Question: Can you provide the account number mentioned in the document?
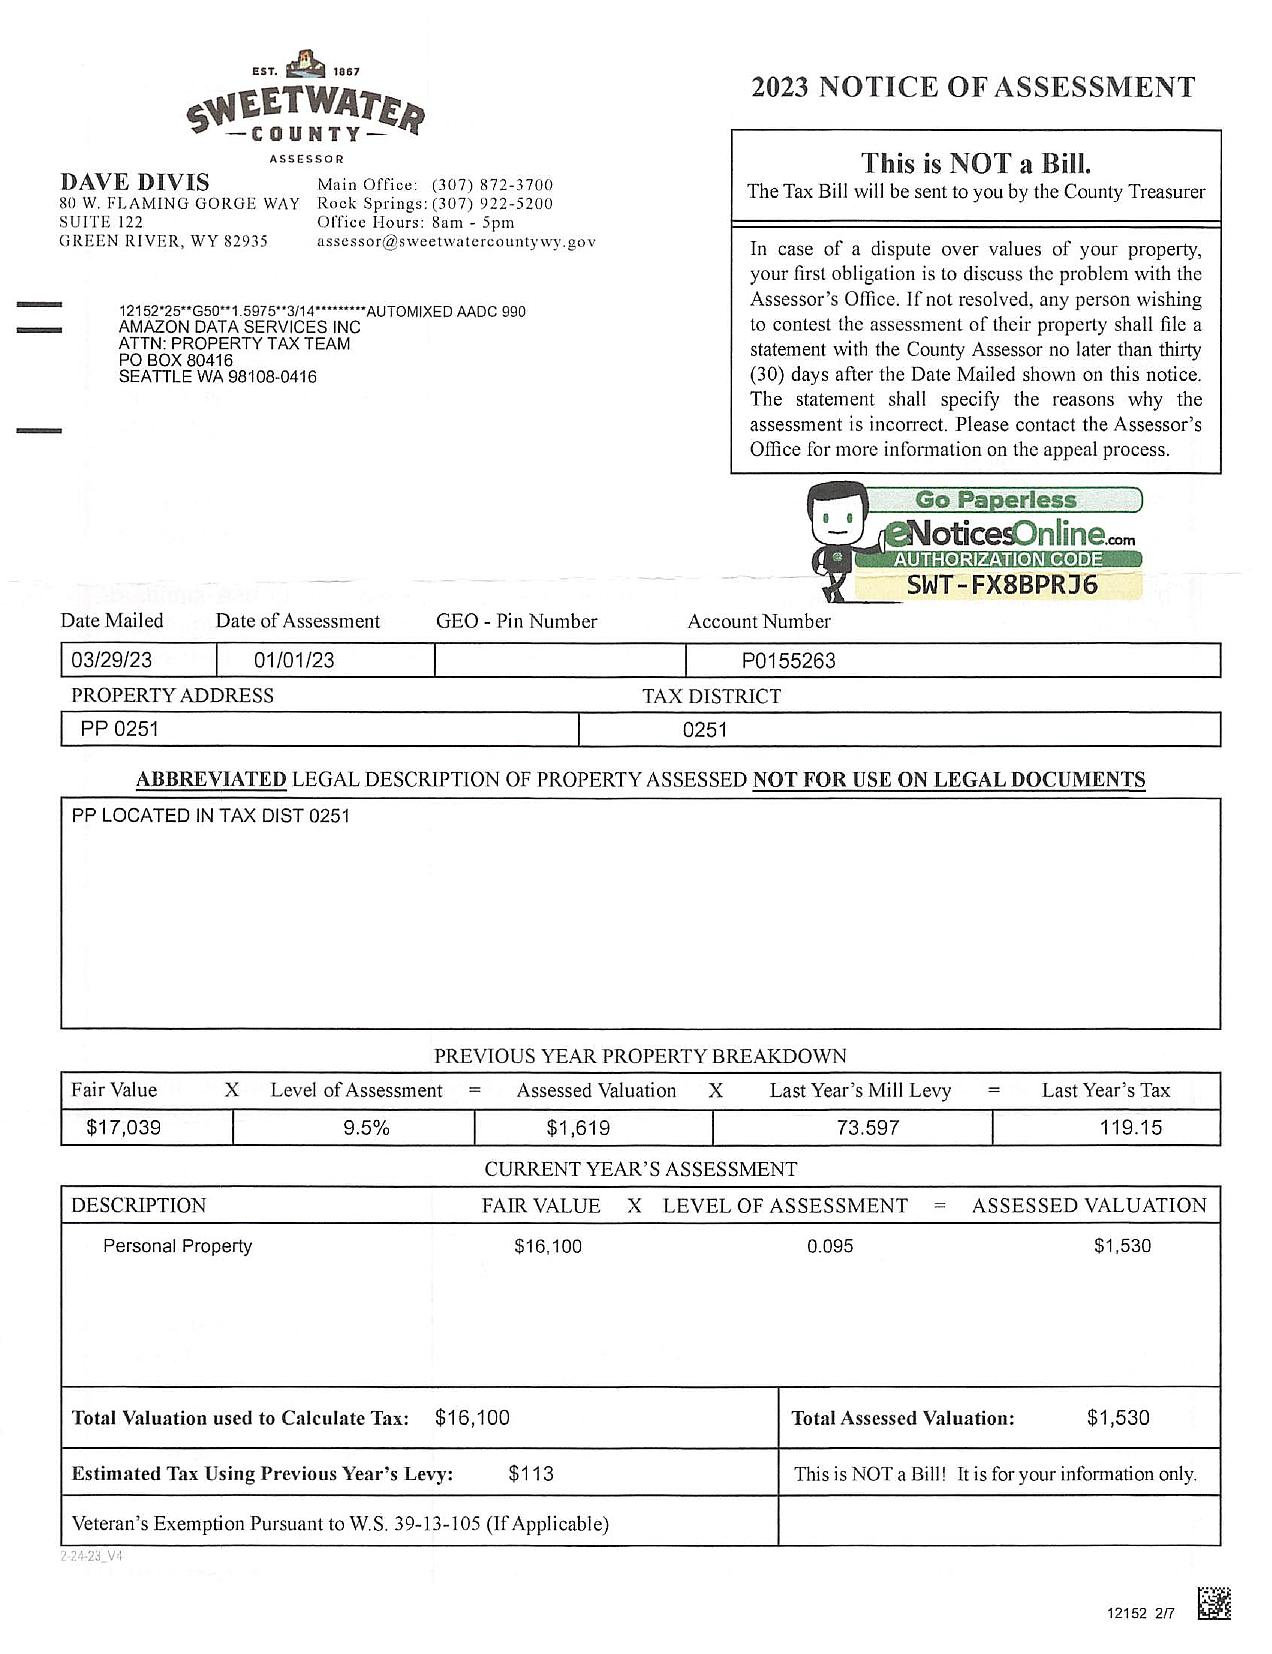
Answer: "P0155263"